Question: Explain the disease:
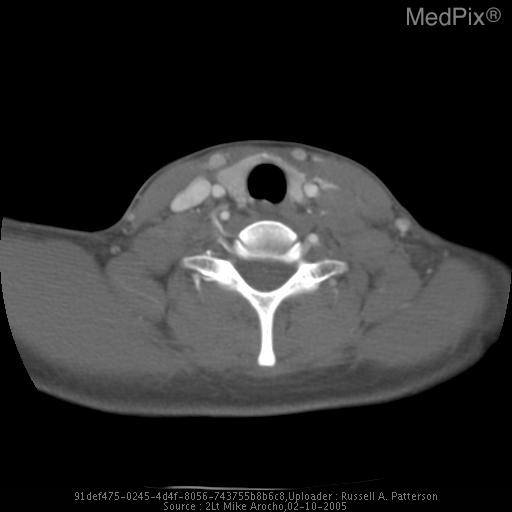
Answer: The disease is discussed as: Discussion:
The right paratracheal stripe is usually 2mm wide, but may be up to 5mm wide.  An enlarged paratracheal stripe (>5mm) is an important marker for otherwise subtle adenopathy, as well as tracheal tumor, mediastinal inflammation or hemorrhage, pleural thickening or pleural effusion.  The margins of the paratracheal stripe are:
1. distal end—formed by the azygous vein
2. medial margin—the air-soft tissue interface along the right mucosal surface of the trachea
3. outer margin—begins around the medial end of the clavicle and is formed by the RUL plural surface
The stripe ends where the RUL bronchus goes under the azygous vein as it arches anteriorly to empty into the SVC.
The malignant lymphomas are divided into Hodgkin’s and non-Hodgkin’s groups.  Sir Thomas Hodgkin was the first to describe Hodgkin’s disease in 1932.  Hodgkin’s can present at any age, but it is more prevalent among adolescents and young adults.  It typically presents as painless, rubbery lymphadenopathy involving the superficial lymph node groups.  Cervical nodes are involved nearly 70% of the time.  Approximately half of patients also have splenomegaly.  Mediastinal involvement occurs in approximately 10% of patients, and mediastinal involvement is characteristic of the Nodular Sclerosing type (as in this patient).  Cutaneous involvement can occur and is usually a late complication.  Patients may also present with constitutional symptoms (night sweats, pruritis, fatigue, weight loss, etc) with widespread disease.
The diagnosis of Hodgkin’s disease is made by lymph node biopsy (as was done in this patient).  There are 4 histological types:
1.	Nodular Sclerosing (>50%, most common; worst prognosis)
2.	Mixed cellularity (25%)
3.	Lymphocyte predominant (5%; best prognosis)
4.	Lymphocyte depleted (5%)
Staging of Hodgkin’s disease is made by the use of CXR, BM biopsy, and CT imaging.  There are 4 stages:
1.	Stage I—confined to one lymph node group (90% 5-yr survival rate)
2.	Stage II—confined to 2 or more lymph node groups on one side of the diaphragm
3.	Stage III—involving nodes on both sides of the diaphragm
4.	Stage IV—Extra-nodal disease (60% 5-yr survival rate)
Treatment involves radiation therapy and/or chemotherapy.  Patients with Stage I or Stage II Hodgkin’s disease are usually treated by radiation therapy, while Stage III & IV disease is usually treated with radiation therapy and chemotherapy.
References:
1. Mendenhall, NP. “The role of radiation in the management of Hodgkin’s disease: an update,” Cancer Invest 1999; 17:47-55.
2. Potter, R. “Pediatric Hodgkin’s Disease,” Eur J Cancer 1999; 35: 1466-1477.
3. Wirth, A, et al, “Current trends in the management of early stage Hodgkin’s disease,” Aust NZ J Med 1999; 29: 535-544
4. http://www.surgical-tutor-org/tutorials/hodgkins.htm
5. http://rad.usuhs.mil/rad/chest_review/mediasti/mediasti.html